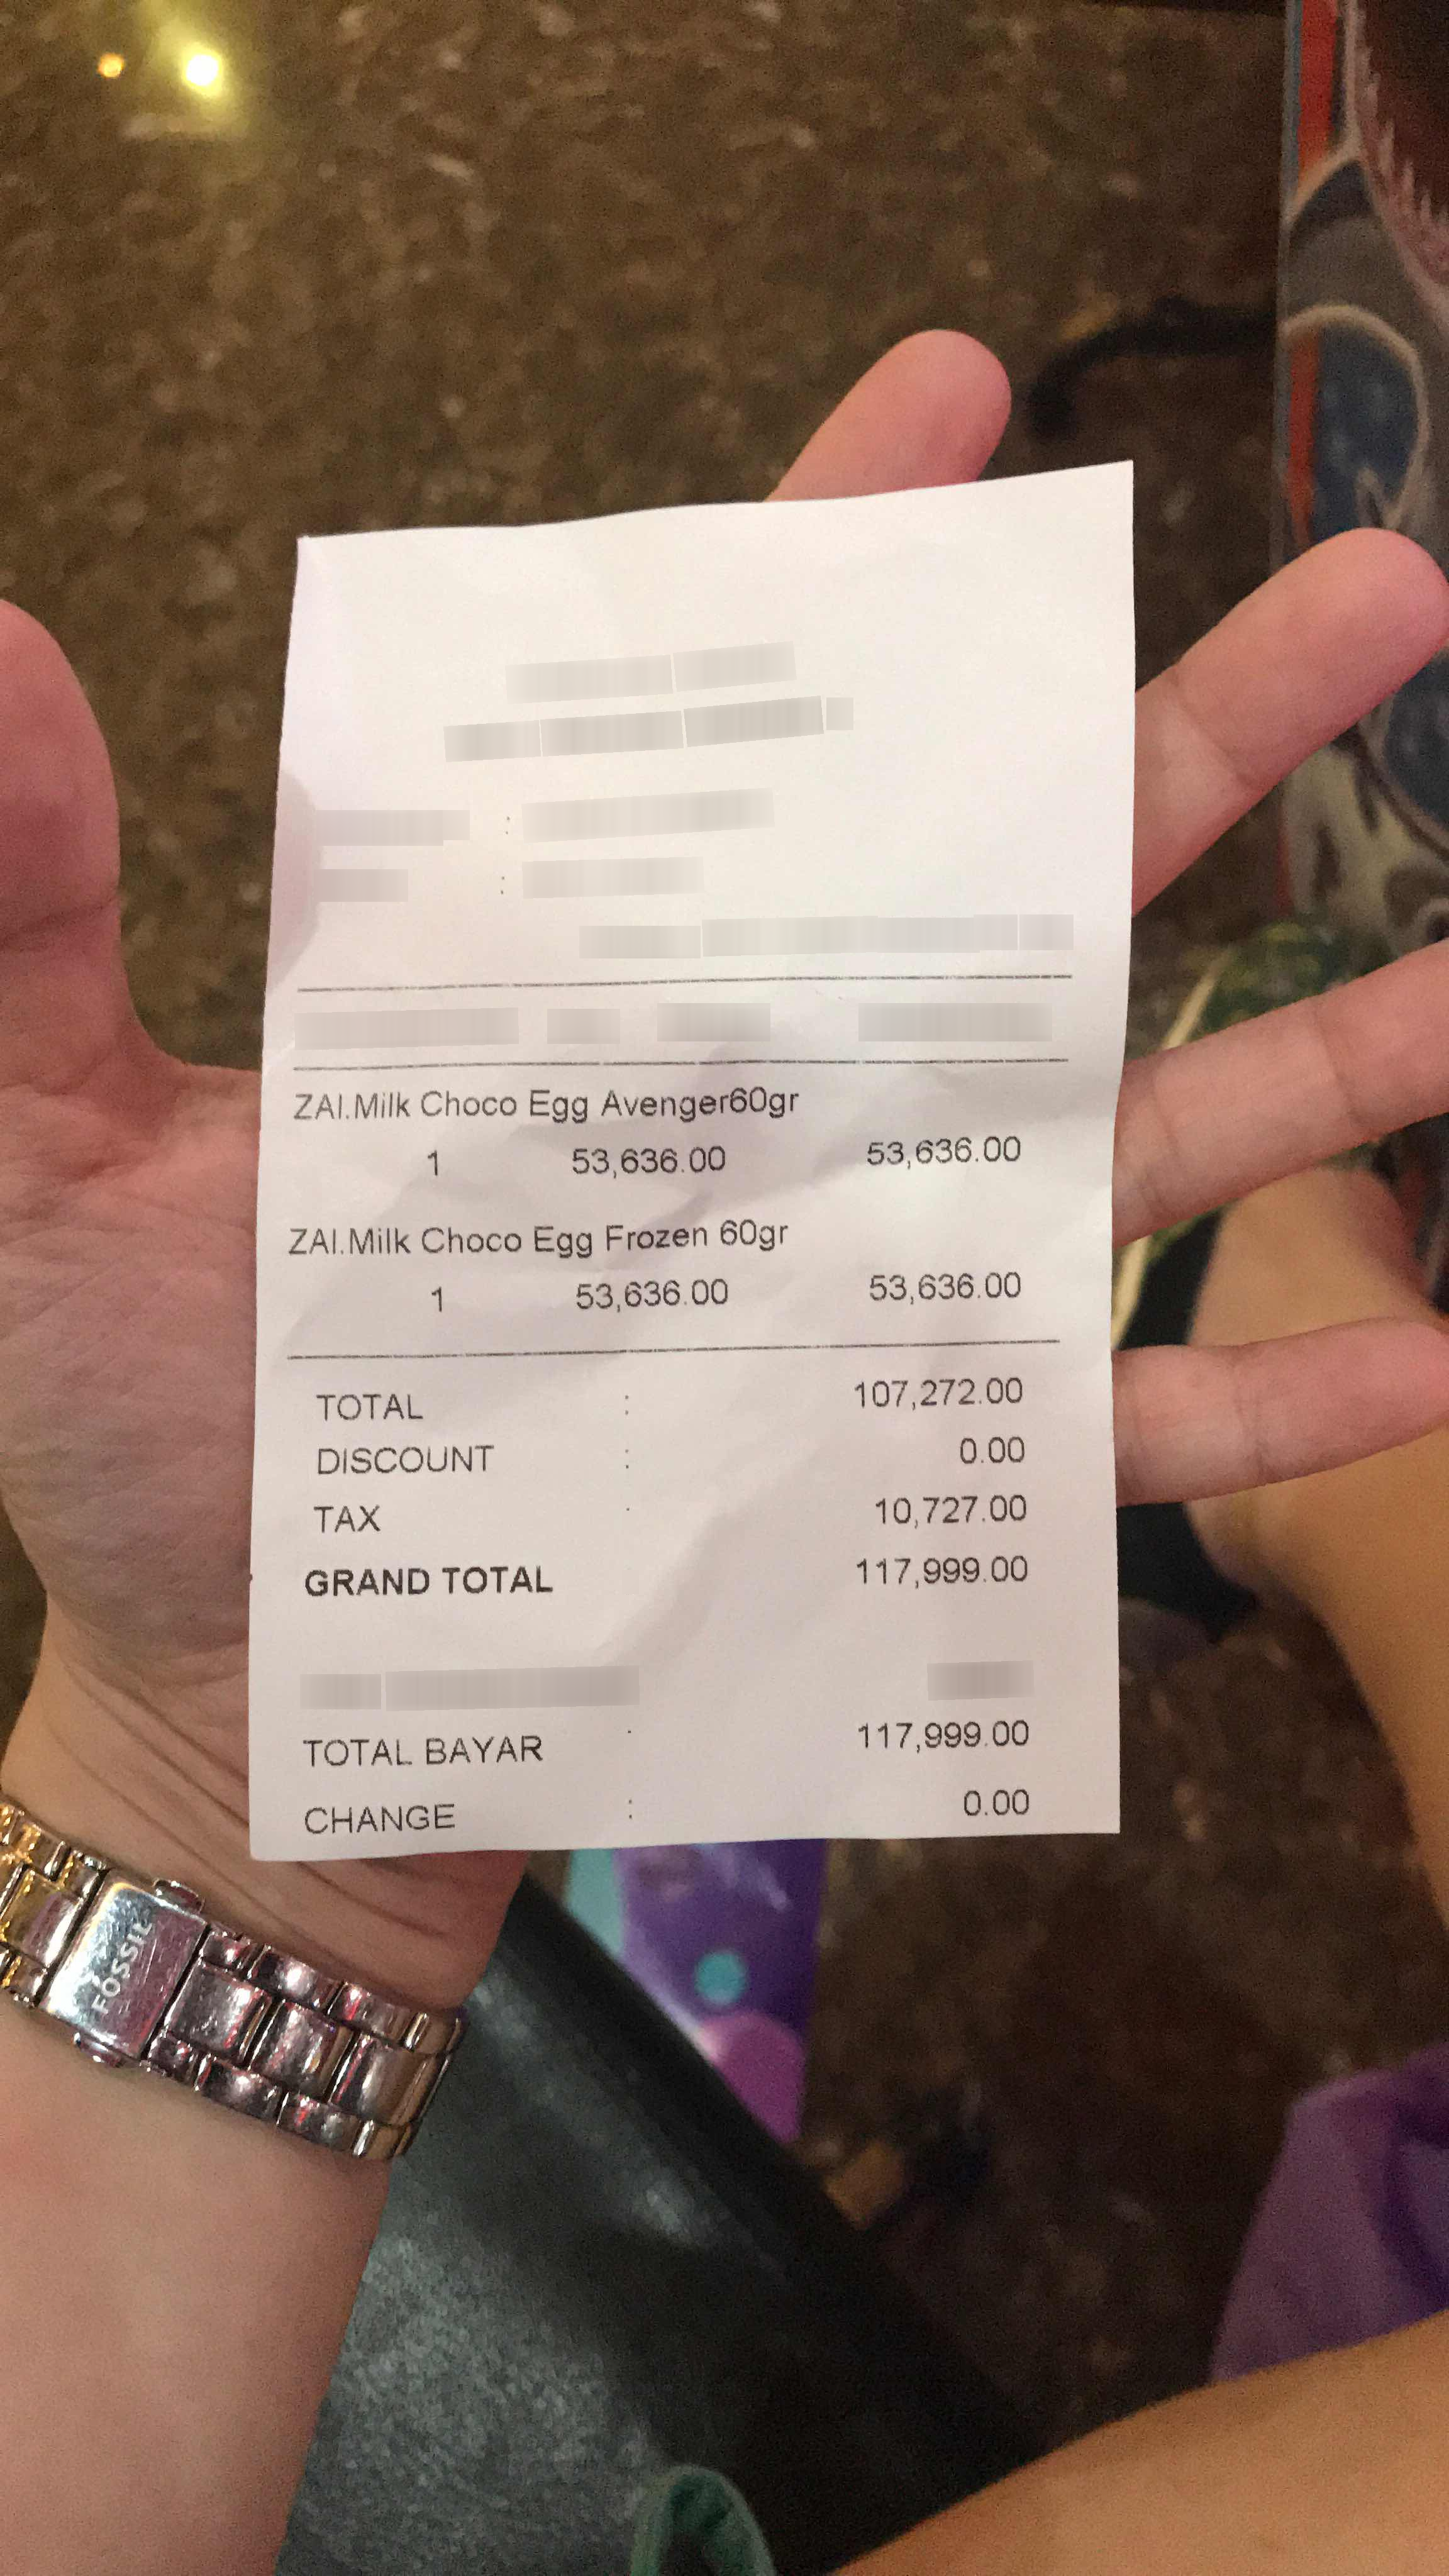
Number of items: 2
Subtotal: 107,272.00
Tax: 10,727.00
Total: 117,999.00
OCR text regions:
text: ZAI.Milk
text: Choco
text: Egg
text: Avenger60gr
text: 1
text: 53,636.00
text: 53,636.00
text: ZAI.Milk
text: Choco
text: Egg
text: Frozen
text: 60gr
text: 1
text: 53,636.00
text: 53,636.00
text: TOTAL
text: 107,272.00
text: TAX
text: 10,727.00
text: DISCOUNT
text: 0.00
text: GRAND
text: TOTAL
text: 117,999.00
text: TOTAL
text: BAYAR
text: 117,999.00
text: CHANGE
text: 0.00